Question: What tax district, tax-rate area, or tax area code is specified in the document?
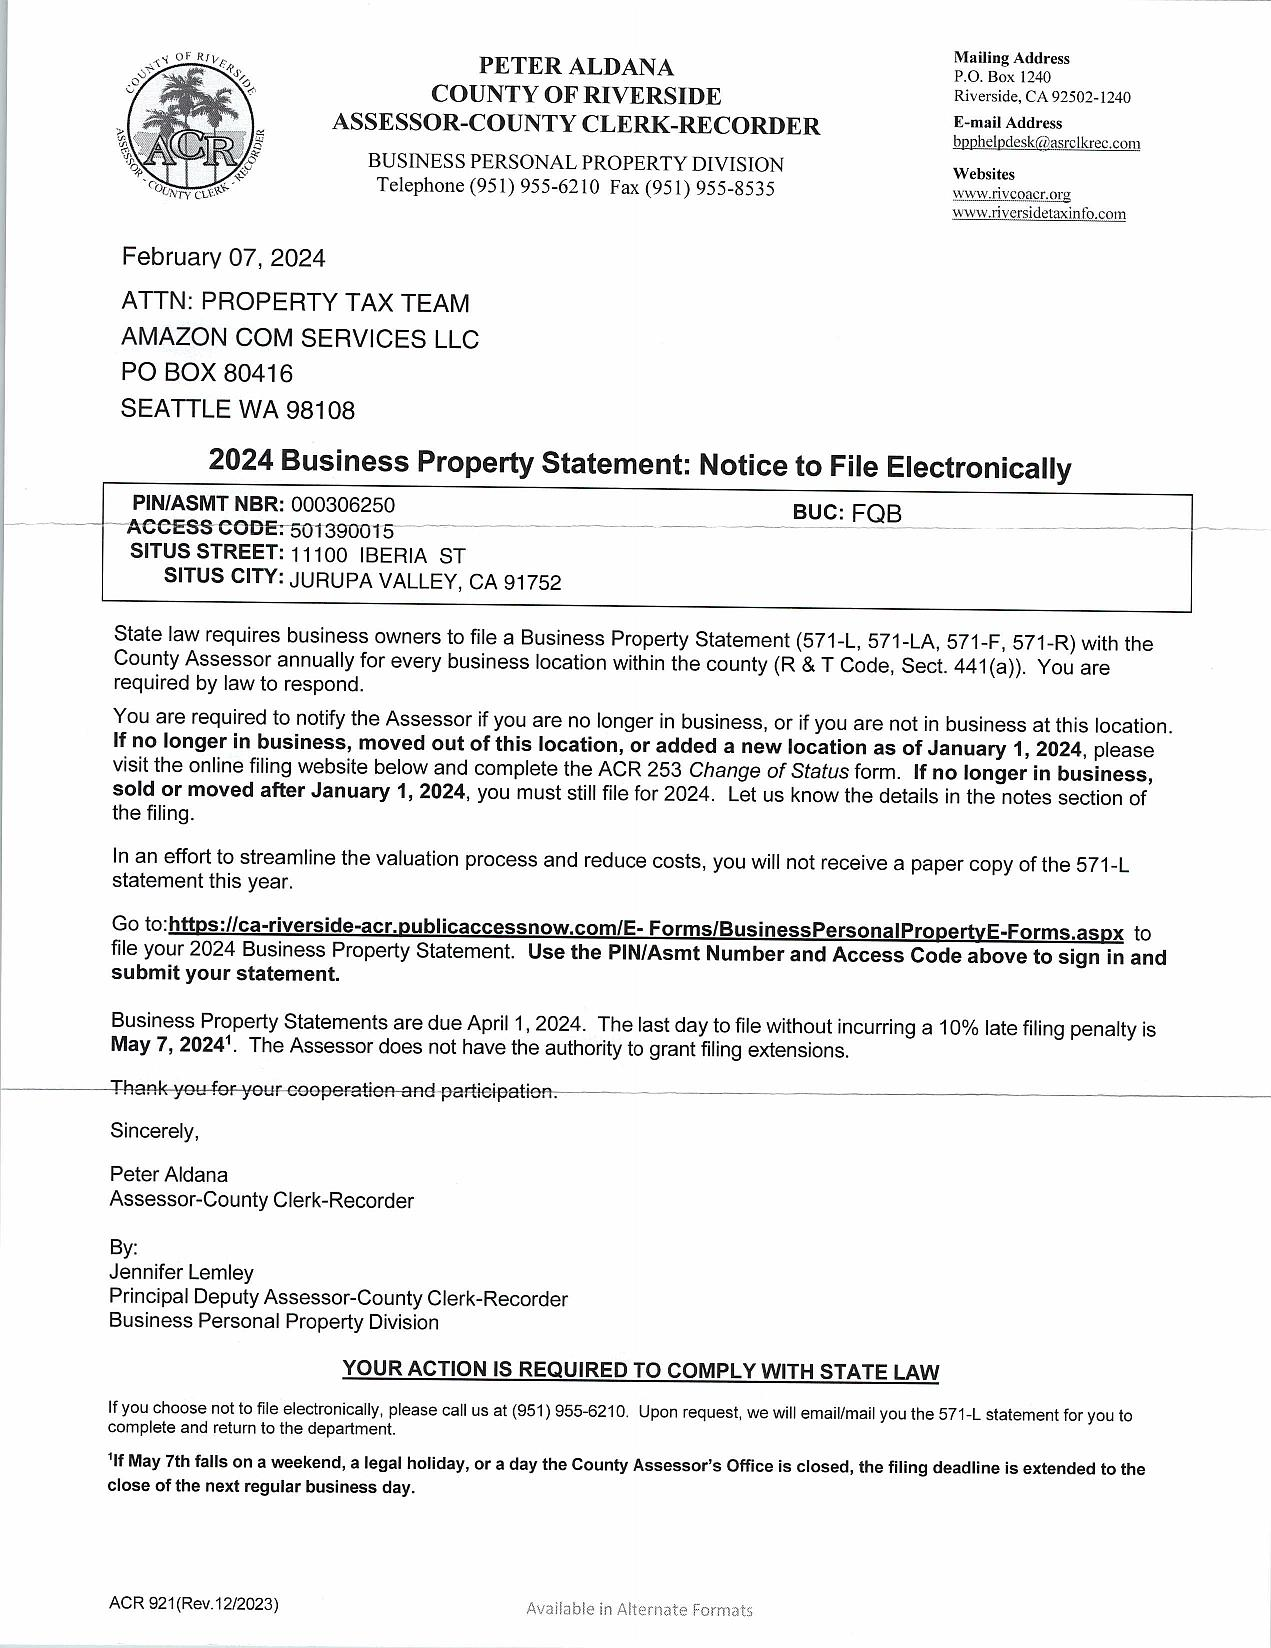
Answer: "FQB"